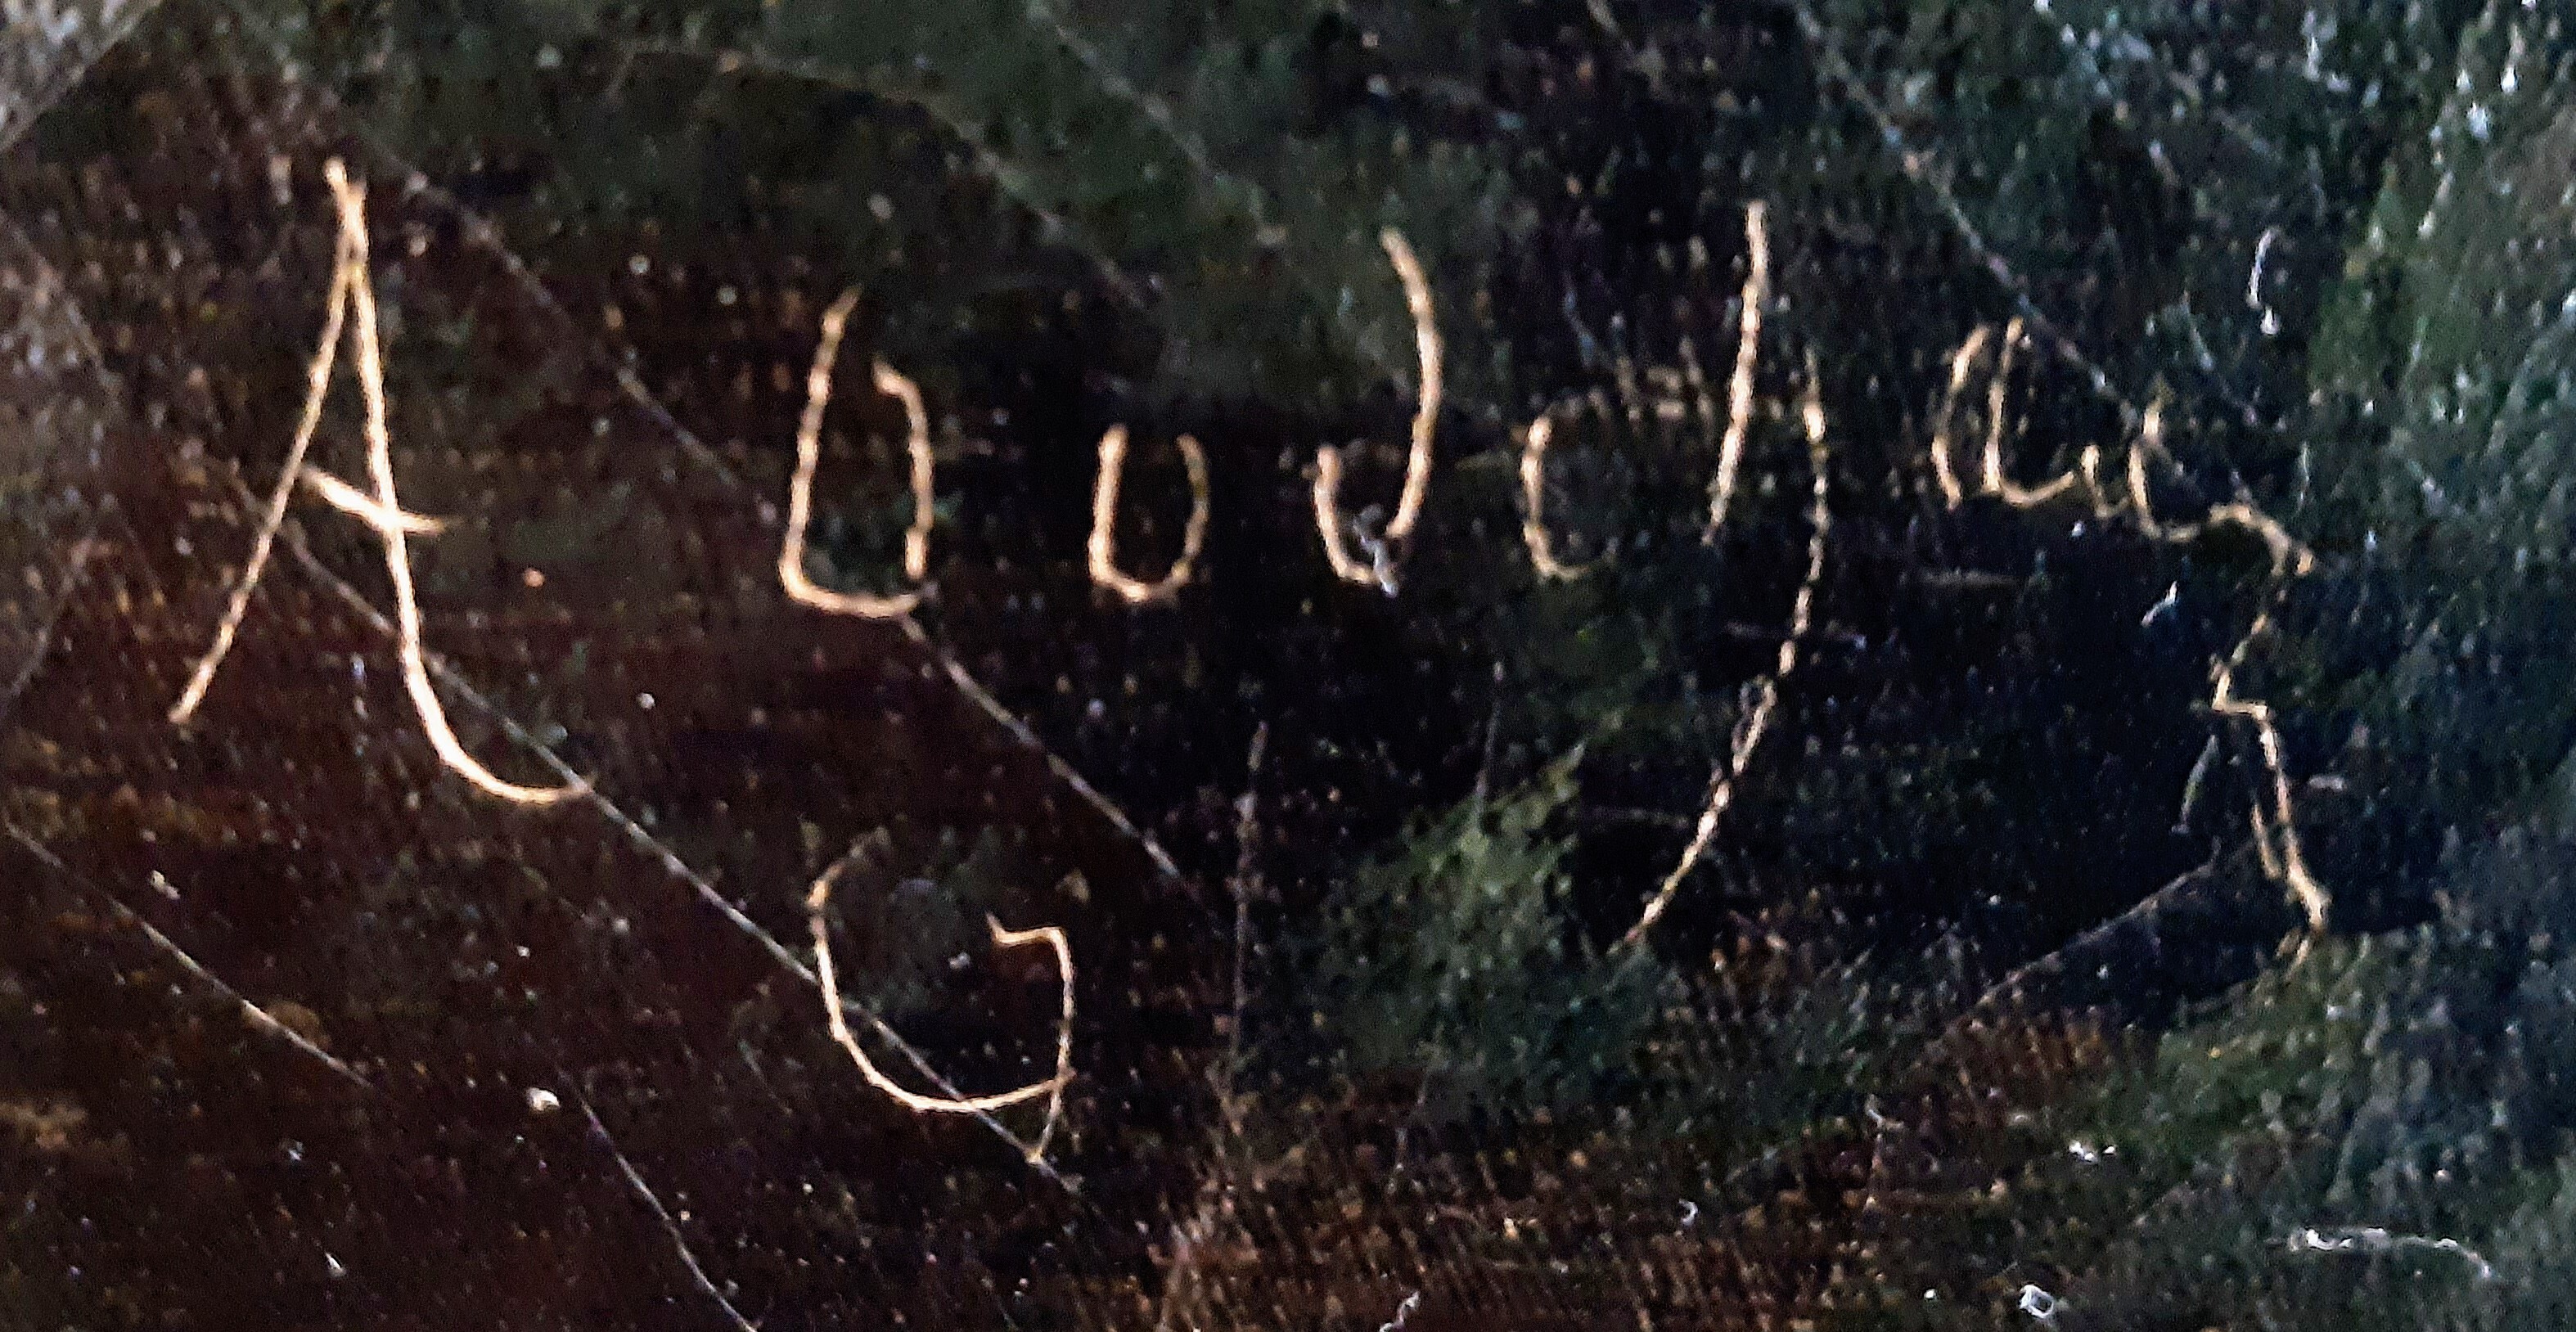
Signature of: alfred godchaux